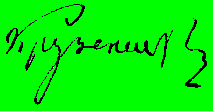
Signature of: adam johann von krusenstern